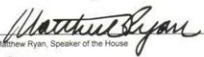
Signature of: matthew j ryan